Question: What is the address or location of the property listed in the document?
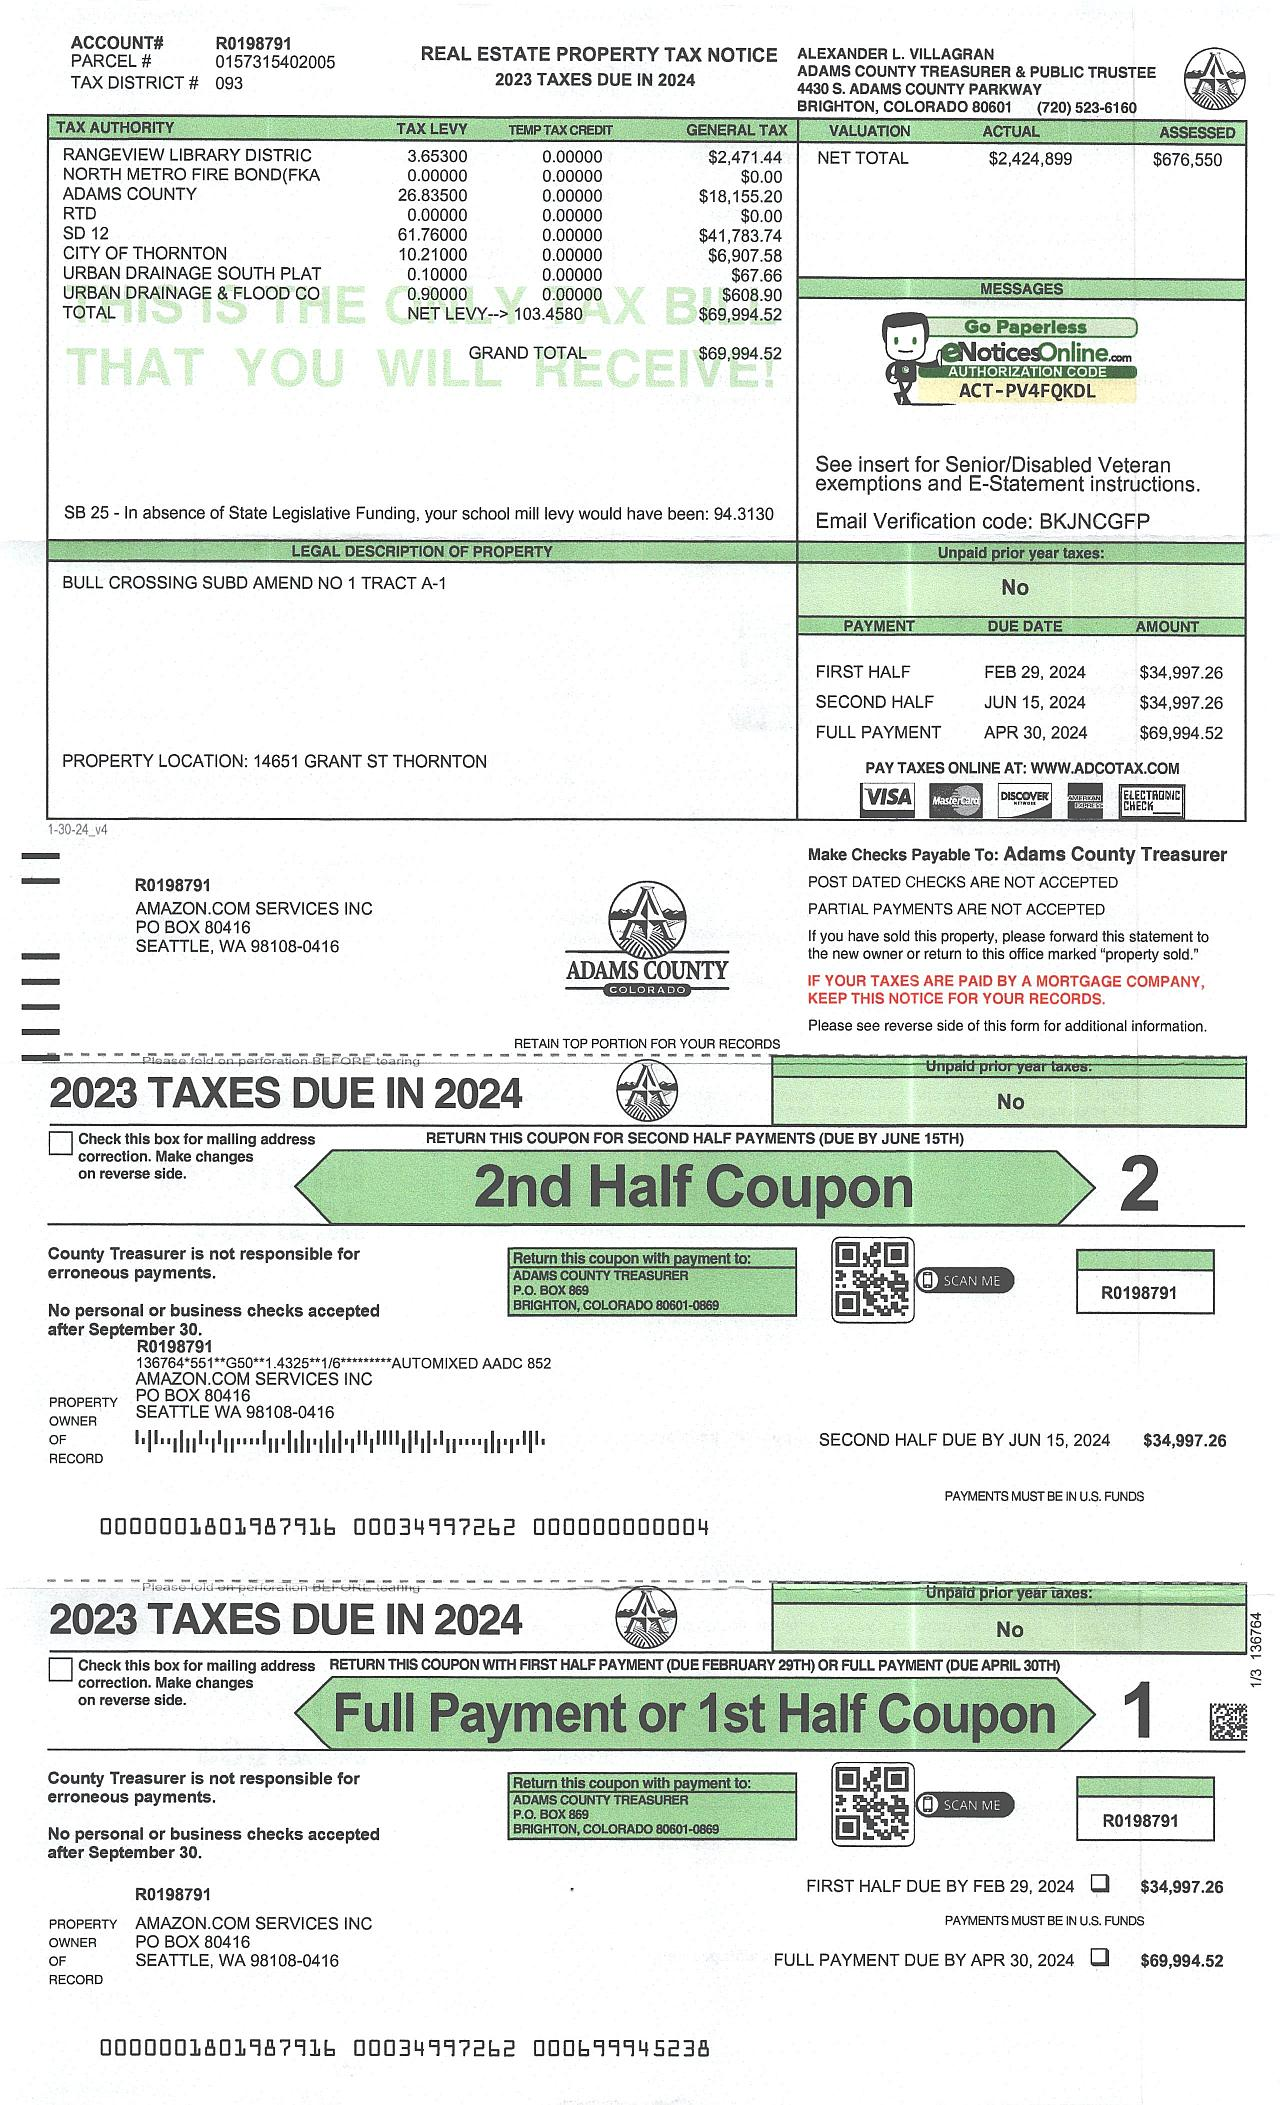
Answer: "14651 GRANT ST THORNTON"